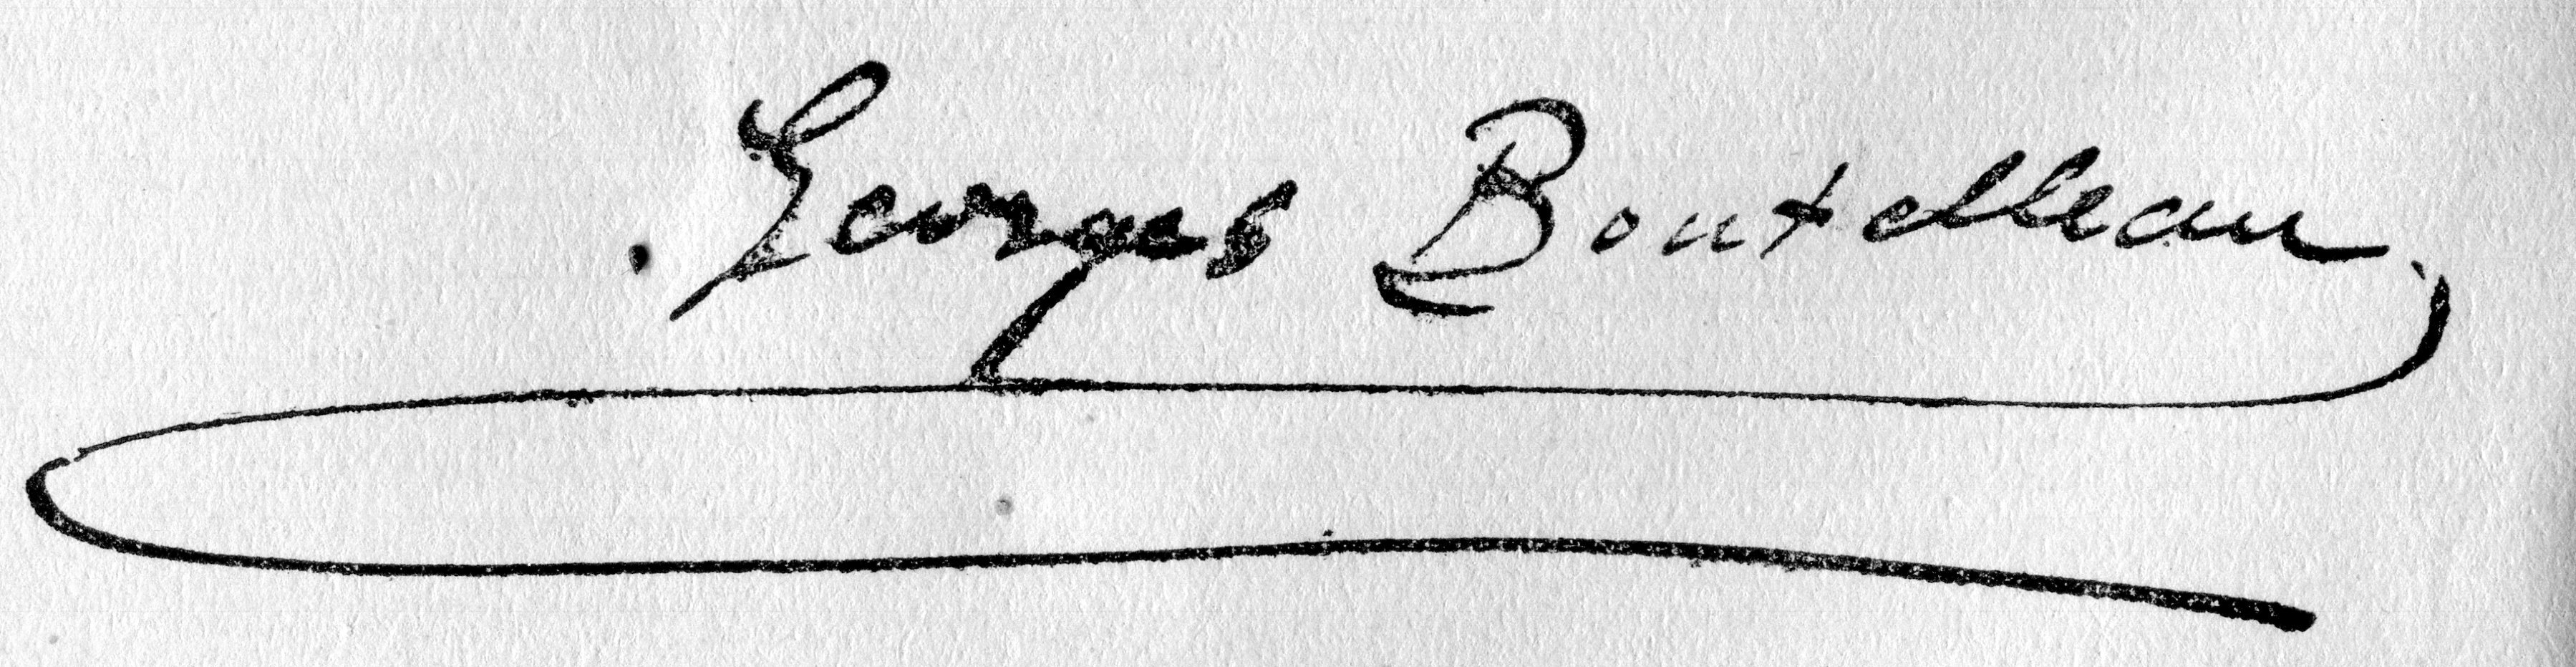
Signature of: georges boutelleau